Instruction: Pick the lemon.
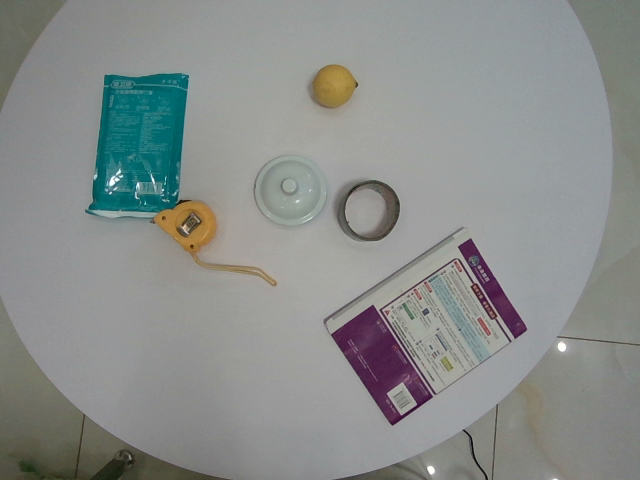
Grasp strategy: vertical